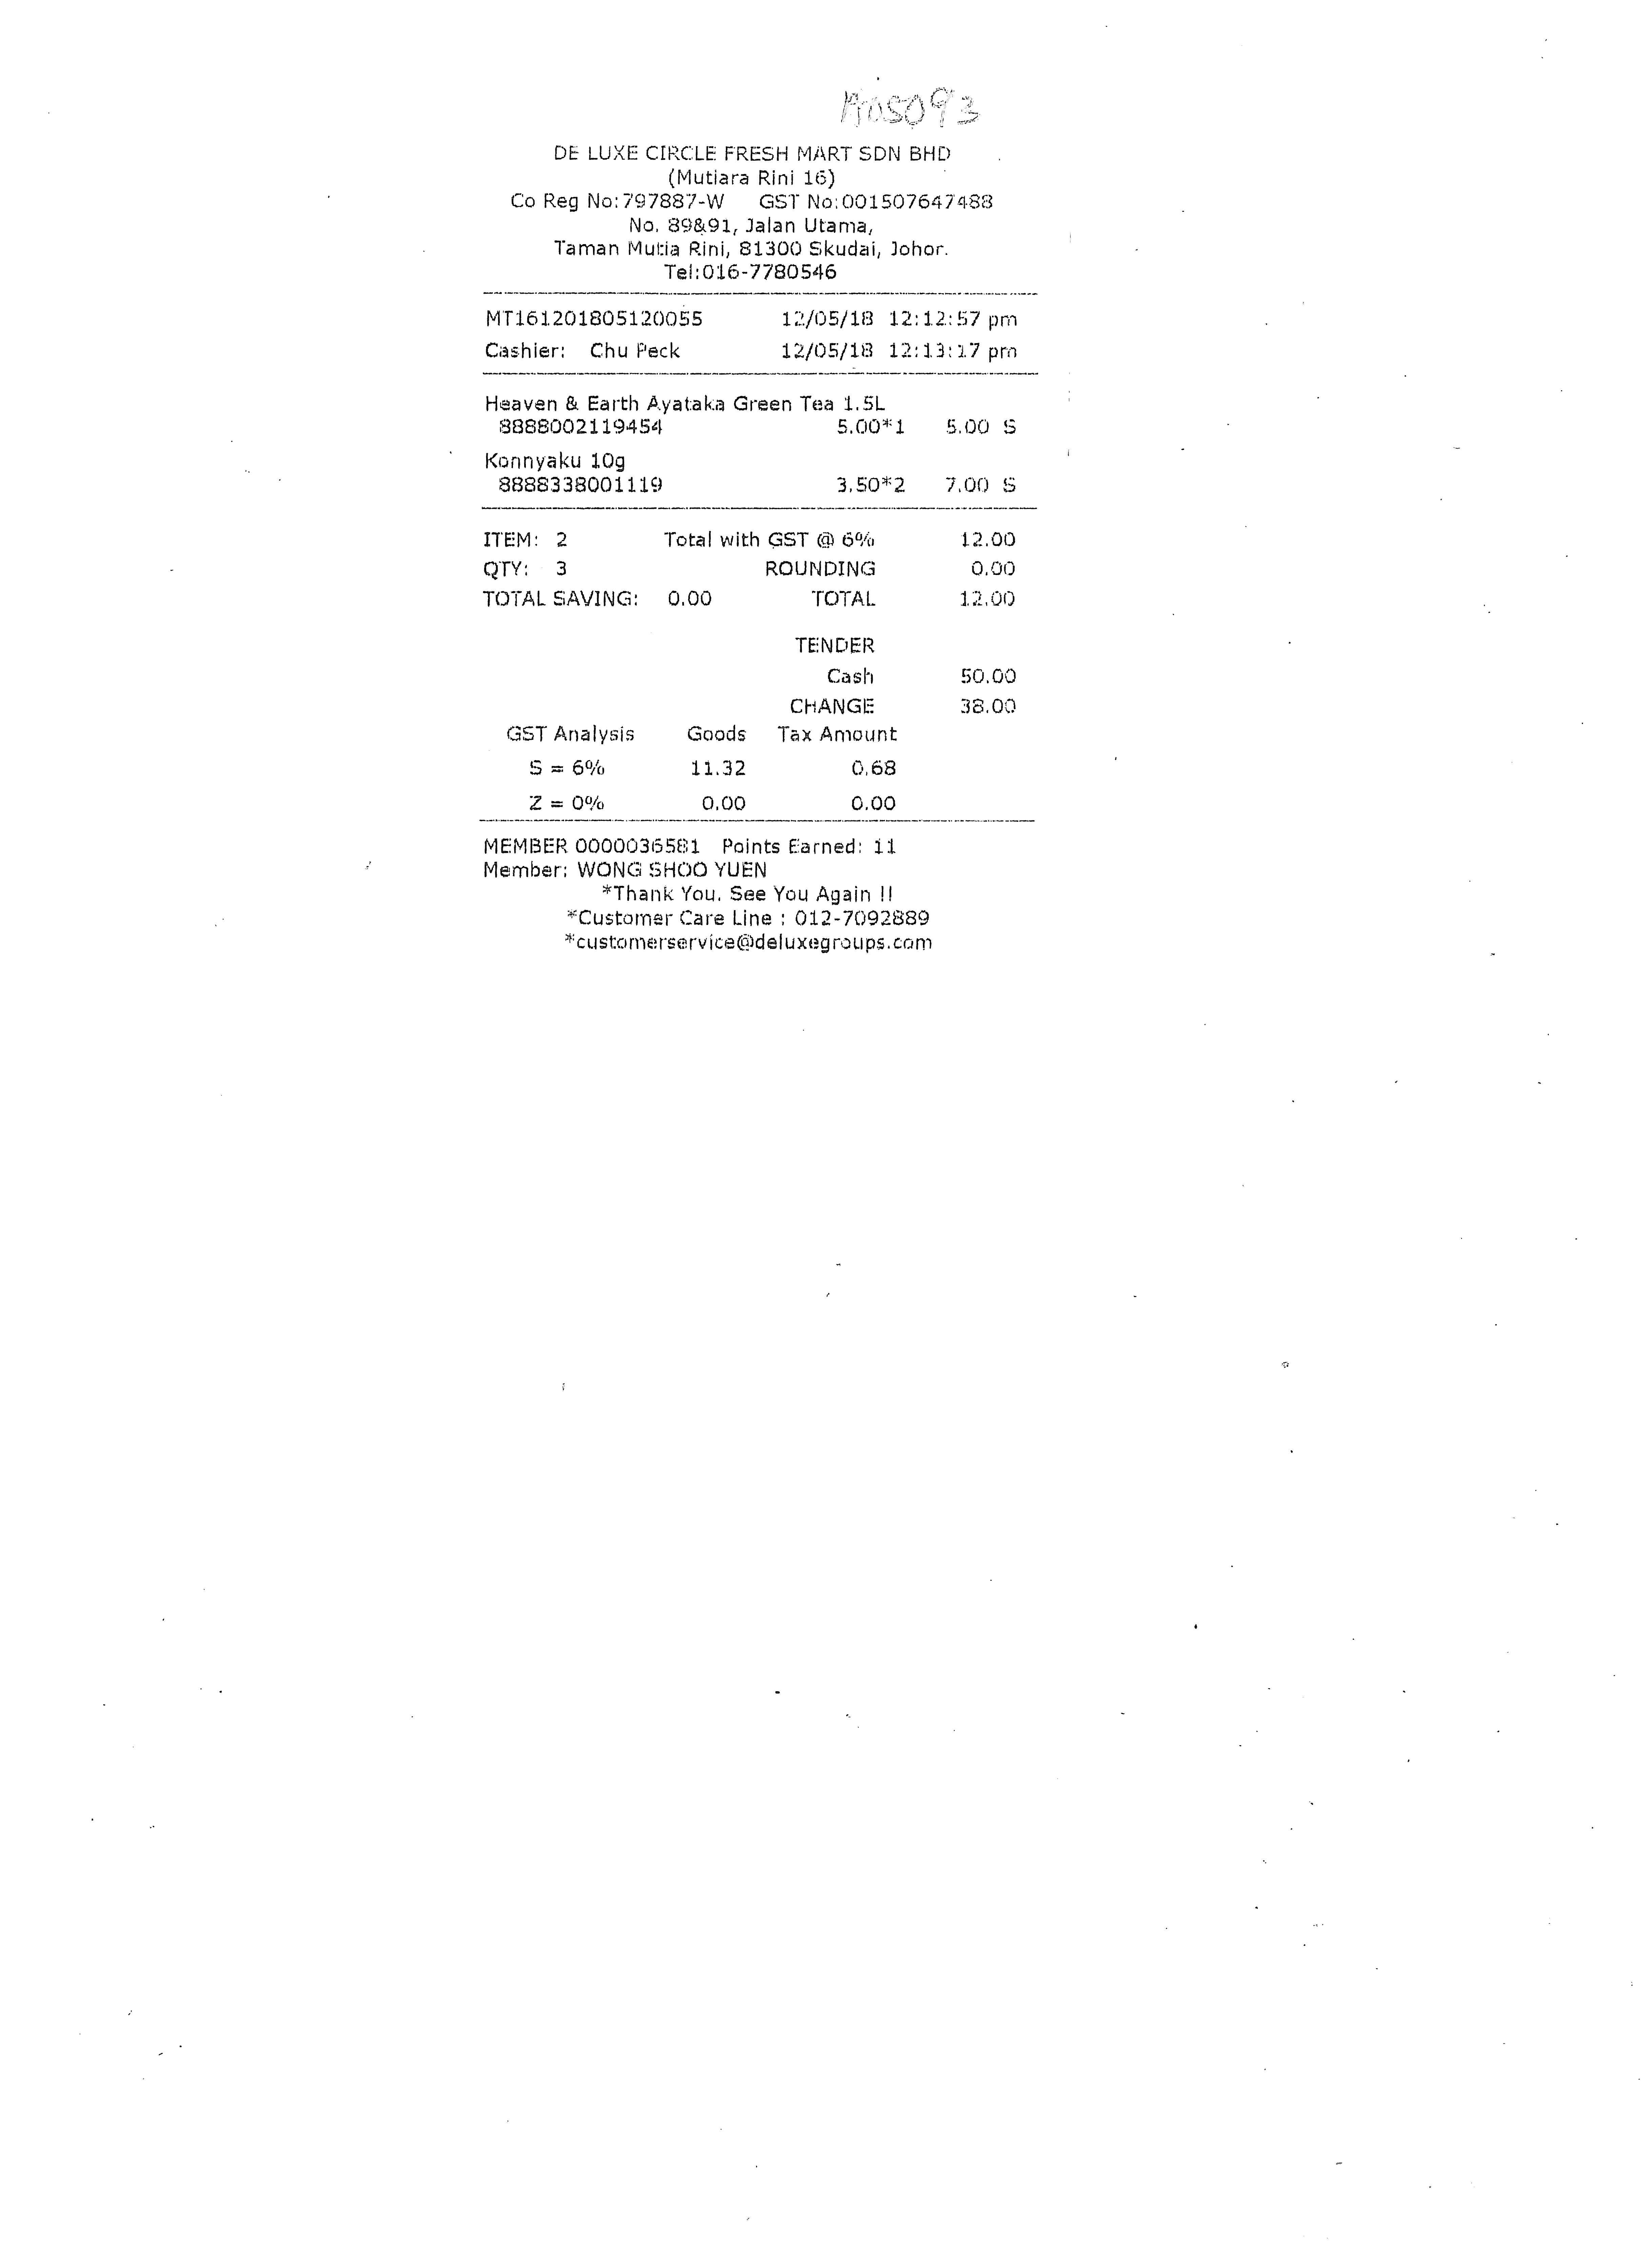
DE LUXE CIRCLE FRESH MART SDN BHD
(MUTIARA RINI 16)
CO REG NO:797887-W
NO, 89&91, JALAN UTAMA,
TAMAN MUTIA RINI, 81300 SKUDAI, JOHOR.
TEL:016-7780546
MT161201805120055
CASHIER:
12/05/18 12:12:57 PM
12/05/18 12:13:17 PM
HEAVEN & EARTH AYATAKA GREEN TEA 1.5L
8888002119454
KONNYAKU 10G
8888338001119
5.00*1
3.50*2
ITEM:
QTY:
TOTAL SAVING:
TOTAL WITH GST @ 6%
ROUNDING
TOTAL
12.00
0.00
12.00
TENDER
CASH
50.00
CHANGE
38.00
GST ANALYSIS
S = 6%
Z = 0%
MEMBER 0000036581
MEMBER: WONG SHOO YUEN
*THANK YOU. SEE YOU AGAIN !!
*CUSTOMER CARE LINE : 012-7092889
*CUSTOMERSERVICE@DELUXEGROUPS.COM
GST NO:001507647488
CHU PECK
5.00 S
7.00 S
2
3
0.00
GOODS
TAX AMOUNT
11.32
0.68
0.00
0.00
POINTS EARNED: 11